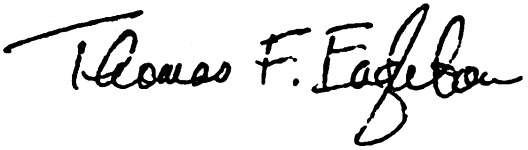
Signature of: thomas eagleton